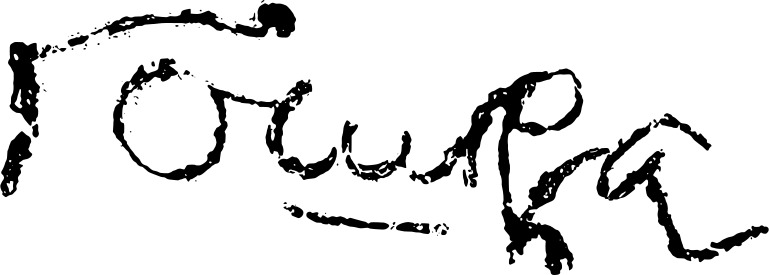
Signature of: goshka datzov